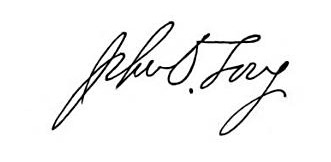
Signature of: jacob h loud